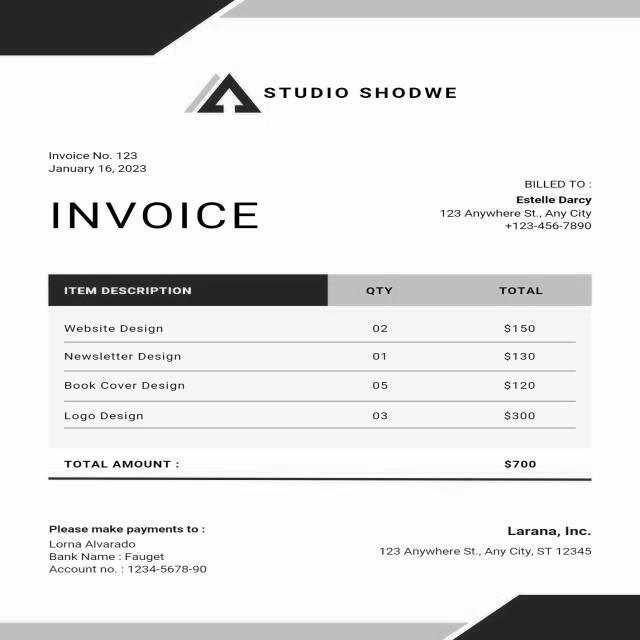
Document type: Invoice